Patient: Male, age 85
An 85-year-old man visited our the department of respiratory medicine with left-sided pleural effusion in August 2018. He reported no dyspnea, cough, sputum, chest pain, or fatigue. He was an extensive smoker (75 pack-years) and used a wheelchair. He had a history of coronary artery disease, chronic kidney disease, surgically treated meningioma, and Alzheimer's disease. He regularly visited the department of cardiology at our hospital, but had no family history of cardiopulmonary diseases. He also had a 20-year history of silica exposure between the ages of 9-28 years. He had been a quarry worker for 17 years and a tunnel worker for 3 years subsequently; however, he had never used a dust mask during that period.
On physical examination, he was afebrile, and his oxygen saturation on room air was 96%. Auscultation of the chest revealed normal breath sounds without adventitious sounds. The remainder of the examination findings were unremarkable. Laboratory tests, including a complete blood count, liver function test, thyroid hormone, tumor marker, anti-nuclear antibody, and serum free light chain assays, yielded results within normal limits. QuantiFERON-TB  (an interferon-gamma release assay; Qiagen, Hilden, Germany) and assays for autoantibodies associated with connective tissue diseases were negative. Brain natriuretic peptide (77.7 pg/mL) and creatinine (1.67 mg/dL) levels were elevated, but these were almost identical to the levels measured a year ago. Echocardiography revealed a normal ejection fraction, known akinesis of the anteroseptal wall, and no new or worsening wall motion abnormalities.
Chest CT revealed left-sided pleural effusion, small nodules in the right upper lung fields (Fig. 1A), and egg-shell calcification of the hilar and mediastinal lymph nodes (Fig. 1B). CT did not show any characteristic findings of asbestos exposure, such as pleural thickening or plaques. Thoracentesis revealed a clear, yellow-colored, lymphocyte-predominant exudative pleural effusion (fluid protein, 4.3 g/dL; serum protein, 6.6 g/dL; fluid lactate dehydrogenase, 341 U/L; serum lactate dehydrogenase, 230 U/L) (Table 1); cytological analysis revealed that it was a class II effusion (with atypical cells, but no evidence of malignancy), and the Gram staining result was negative (Table 1). The patient received no treatment because the pleural effusion was asymptomatic.
In December 2020, however, he presented to the emergency department with worsening dyspnea. Bilateral pleural effusion appeared, and the small nodules increased in size (Fig. 1C and D). Left-sided pneumothorax occurred 10 days later. A left-sided exudative effusion was confirmed again following analysis of pleural fluid obtained during needle aspiration for the pneumothorax (Table 1). In January 2021, additional thoracentesis of the pleural effusion on the right side was performed; it revealed a profile that was almost identical to that of the pleural effusion on the left side (Table 1). Thoracoscopy and transbronchial lung biopsy could not be attempted because the patient had a high risk of complications associated with these procedures.
To clarify the specific etiology of the pleural effusion, a cell block was prepared from 600 mL of the left-sided pleural fluid. The cell block specimen was observed by scanning electron microscopy (Fig. 2A), and elemental analysis using an electron probe microanalyzer equipped with wavelength dispersive spectrometer (JXA-8600, Nihondenshi Co., Ltd., Tokyo, Japan) revealed the coexistence of silicon and oxygen (Fig. 2B). A semiquantitative analysis showed high peaks of oxygen and silicon, suggestive of a silicon compound, potentially silicon dioxide (Fig. 2C).
The elemental analysis thus confirmed the diagnosis of pleural effusion derived from chronic silicosis. The pleural effusion stabilized after treatment with diuretics, and thereafter, the patient received home medical care because of the progression of dementia.
Keywords: ct, computed tomography, cell block, elemental analysis, pleural effusion, silica, silicosis
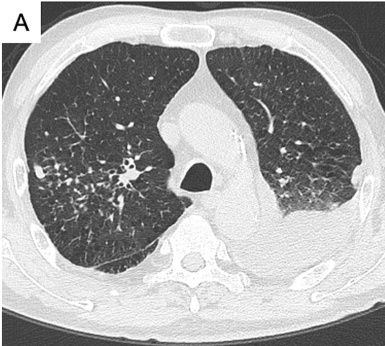
Image caption: CT images acquired at the first visit show small nodules in the right upper lung fields.